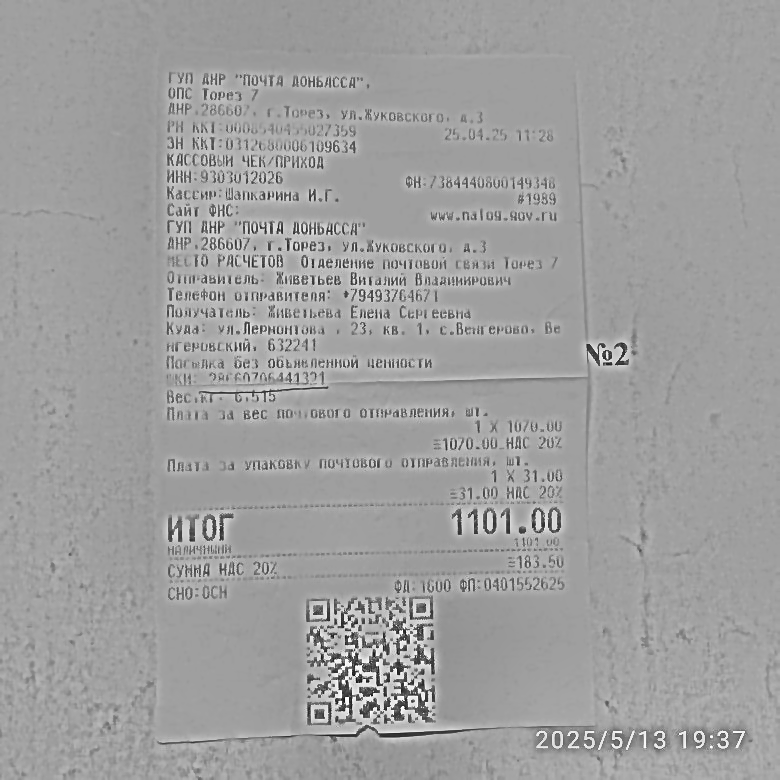
Продавец: ГУП ДНР "ПОЧТА ДОНБАССА"
ИНН: 9303012026
Дата: 25.04.25
Товары: Плата за вес почтового отправления, шт.; Плата за упаковку почтового отправления, шт.
Количество: 1; 1
Цена: 1070.00; 31.00
Сумма: 1070.00; 31.00
Итого: 1101.00